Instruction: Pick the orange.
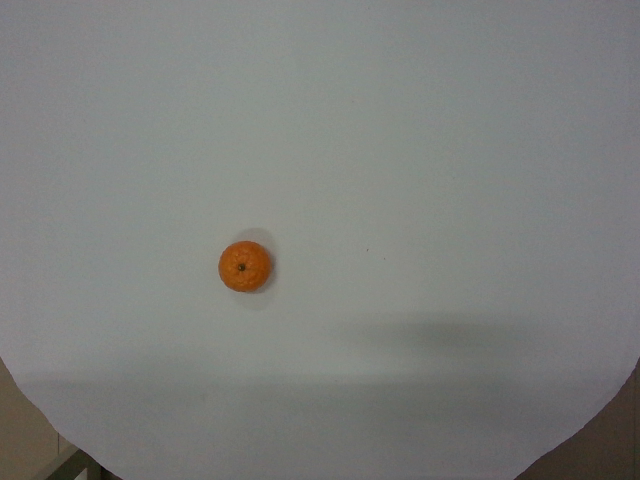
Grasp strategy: vertical